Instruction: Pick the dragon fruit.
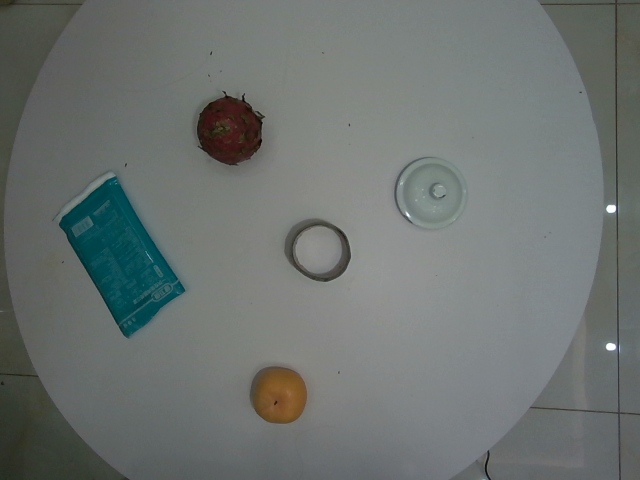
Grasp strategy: vertical